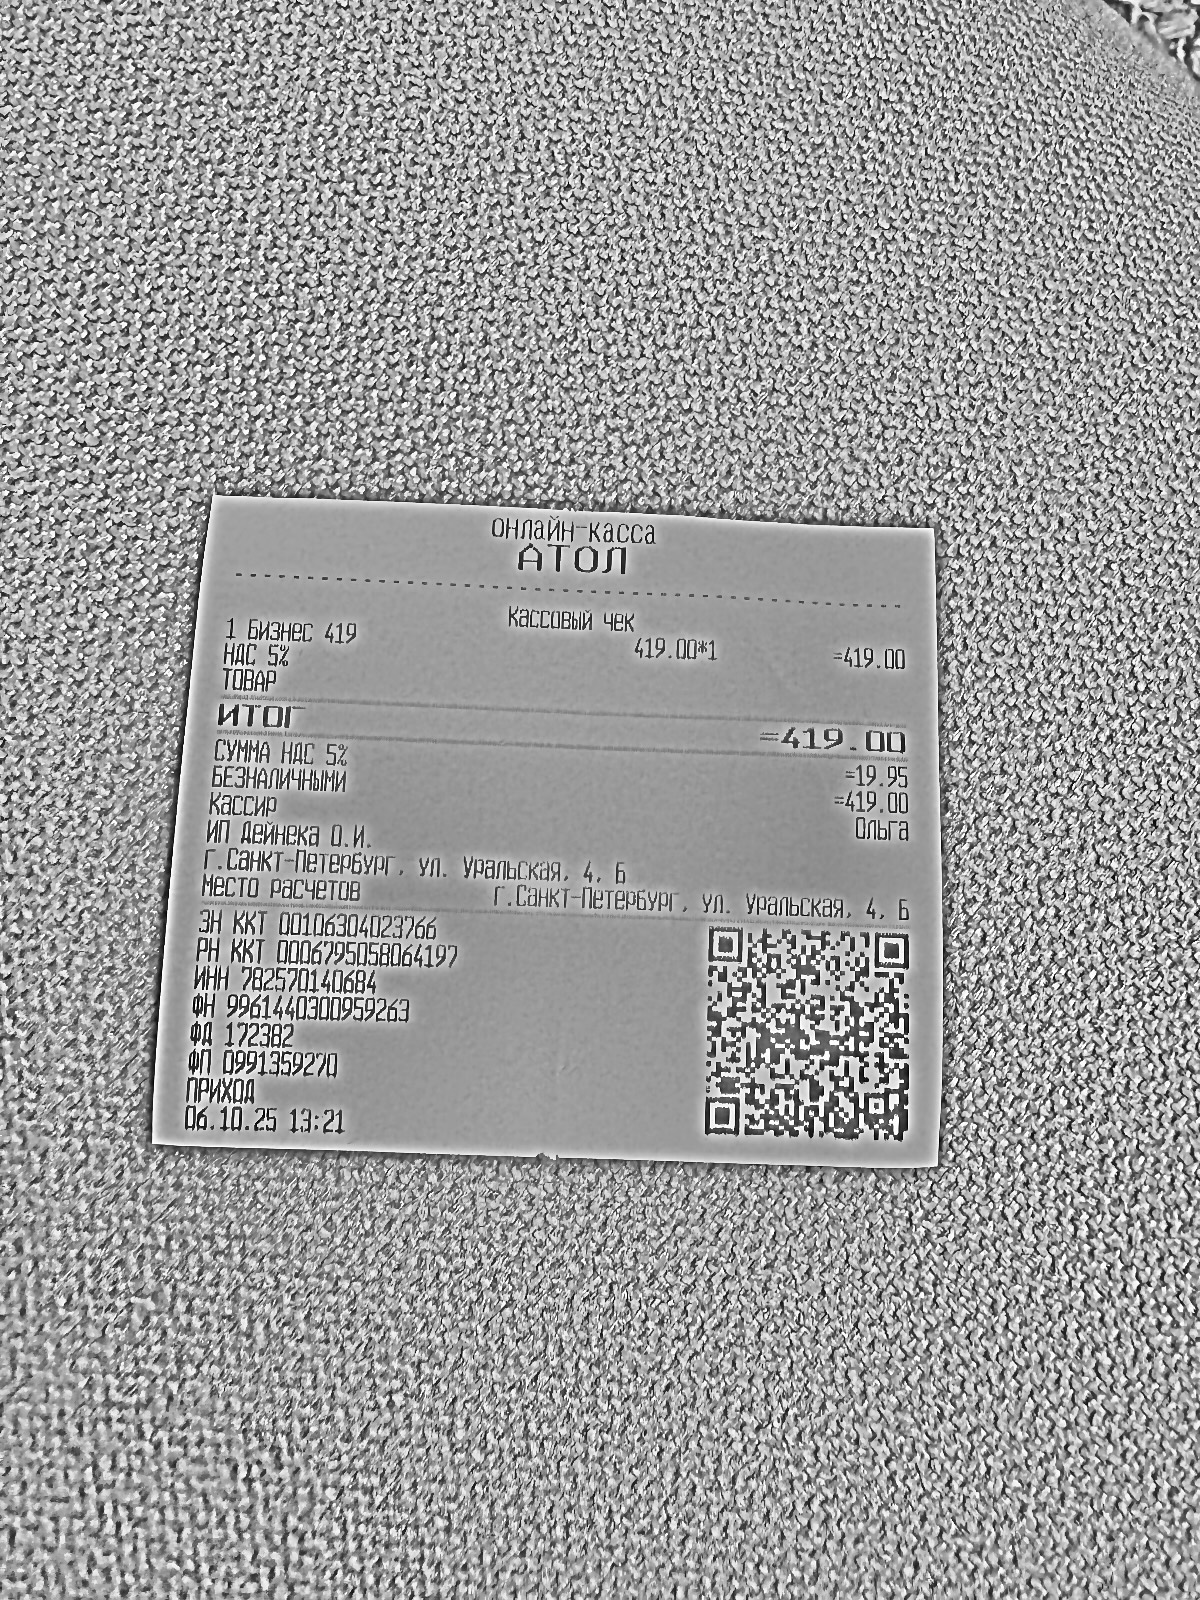
Продавец: ИП Дейнека О.И.
ИНН: 782570140684
Дата: 06.10.25
Товары: 1 Бизнес 419
Количество: 1.000
Цена: 419.00
Сумма: 419.00
Итого: 419.00